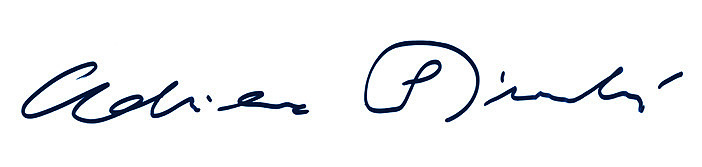
Signature of: adriena šimotová